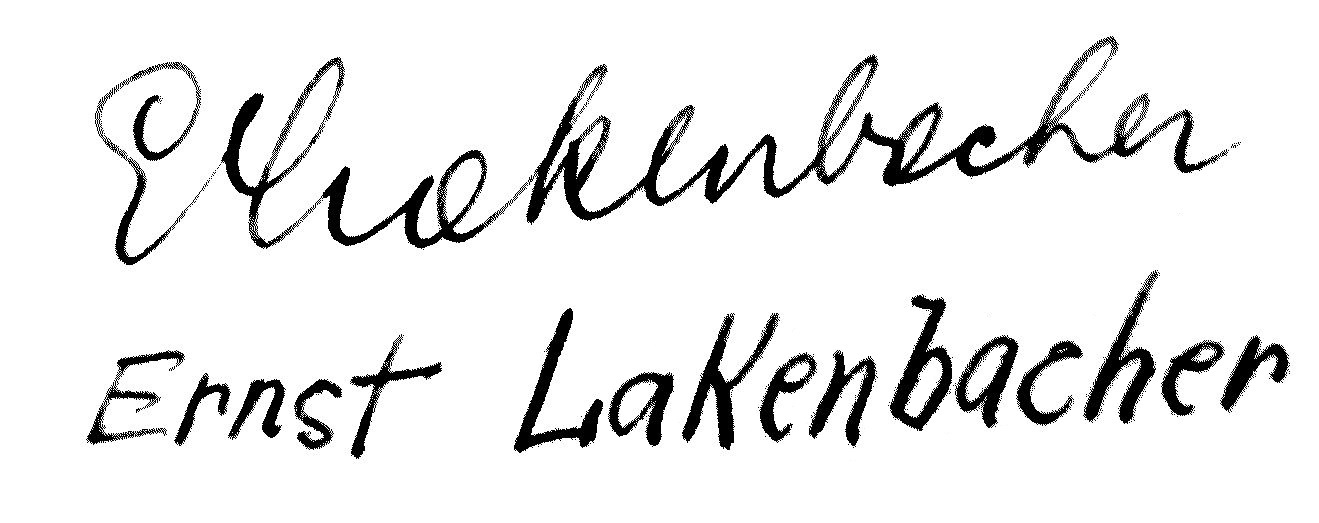
Signature of: ernst lakenbacher